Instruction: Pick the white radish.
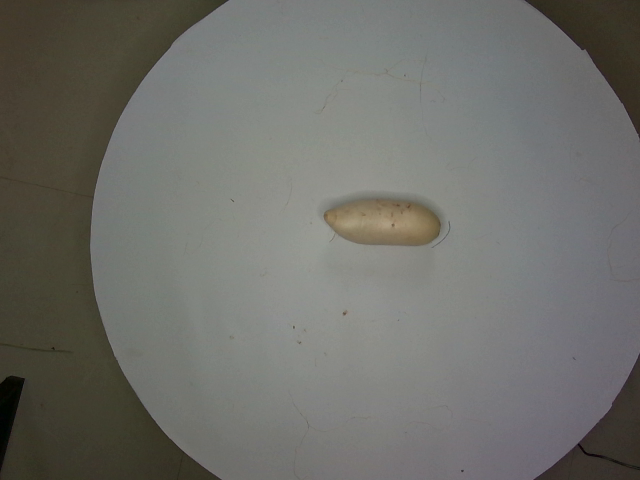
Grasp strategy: vertical